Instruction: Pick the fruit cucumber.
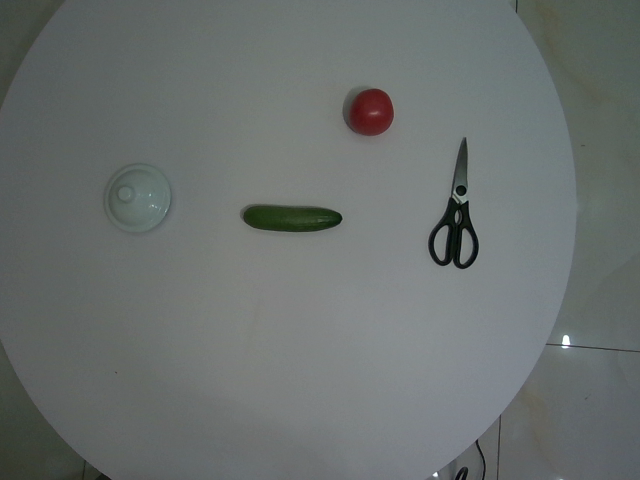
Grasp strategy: vertical